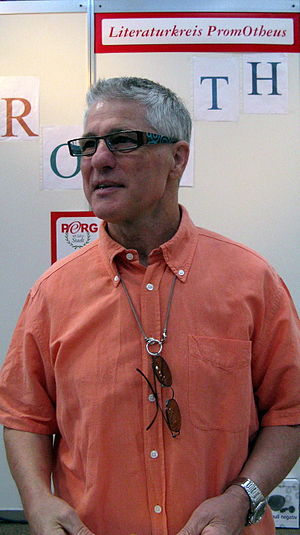
Deutsch: Schriftsteller und P.E.N.-Klubmitglied Günther Maria Garzaner aus Perg